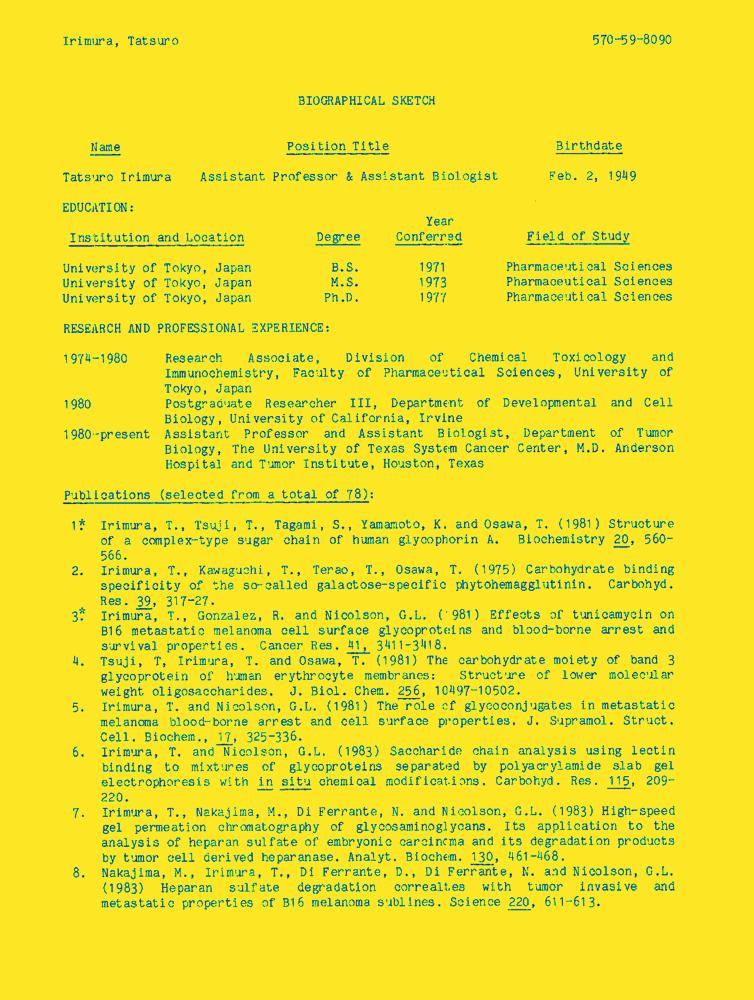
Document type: Resume-Doc